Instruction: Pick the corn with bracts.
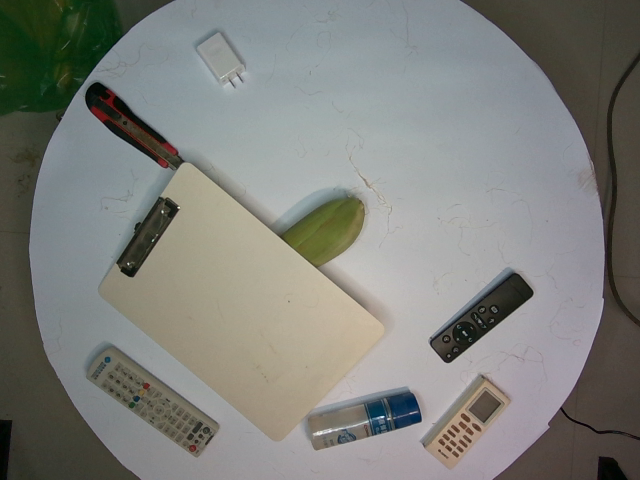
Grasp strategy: vertical